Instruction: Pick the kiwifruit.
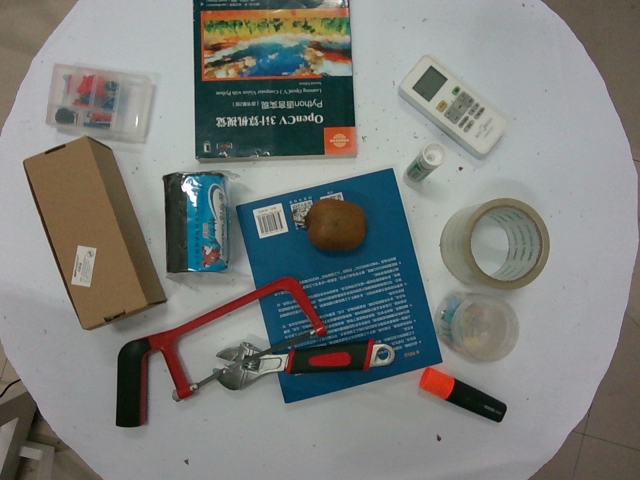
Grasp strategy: vertical